Question: Explain the disease:
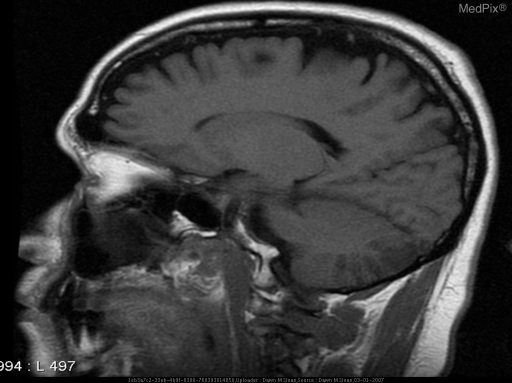
Answer: The disease is discussed as: Posterior Inferior Cerebellar Artery Infarction

The posterior inferior cerebellar artery (PICA) territory includes all of the posteroinferior cerebellum, the ipsilateral cerebellar tonsil, and the ipsilateral inferior vermis.  The PICA also frequently supplies the posterolateral medulla and infarction in this location results in the lateral medullary syndrome or the so-called Wallenberg syndrome.  The clinical manifestations and structures affected in Wallenberg's syndrome include:

Ipsilaterally:
-preganglionic Horner syndrome (descending reticulospinal tracts to cord sympathetics)
-ataxia (cerebellum, inferior peduncle)
-facial pain, numbness, impaired sensation (CN V nucleus, spinal tract)
-dysphagia, hoarseness, diminished gag reflex (CN's IX and X)
-diminished taste (CN IX nucleus and solitary tract)
-vertigo, nausea, vomiting (vestibular nuclei and connections)
-nystagmus, diplopia, oscillopsia (restiform body, inferior and medial vestibular nuclei)
-hiccups

Contralaterally:
-numbness, decreased pain and temperature in trunk and extremities (spinothalamic tract)

The variability in vascular supply of the cerebellum and medulla is reflected by PICA infarcts.  Sometimes a PICA infarct produces the classic Wallenberg syndrome described above while others may spare the medulla.  Single PICA branch occlusions can affect a very small area.